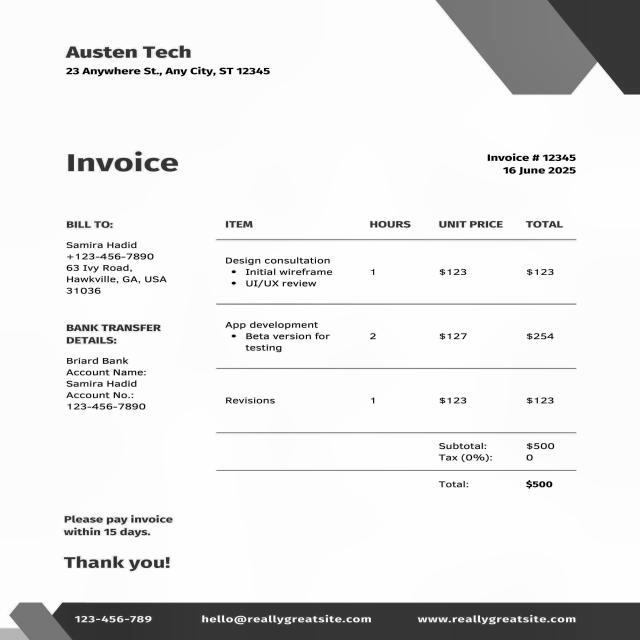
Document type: Invoice